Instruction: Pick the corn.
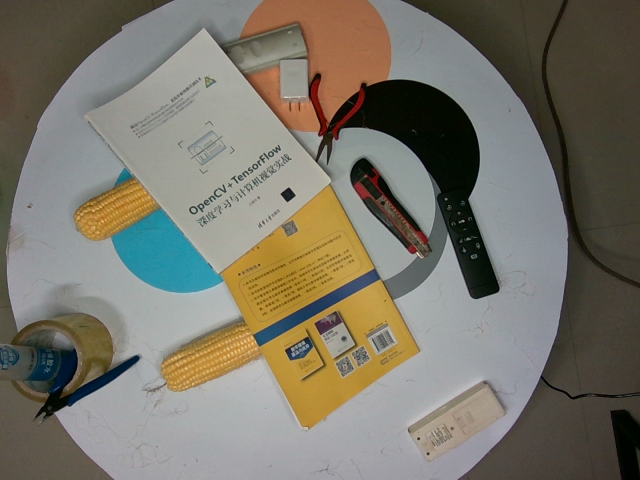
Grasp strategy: vertical